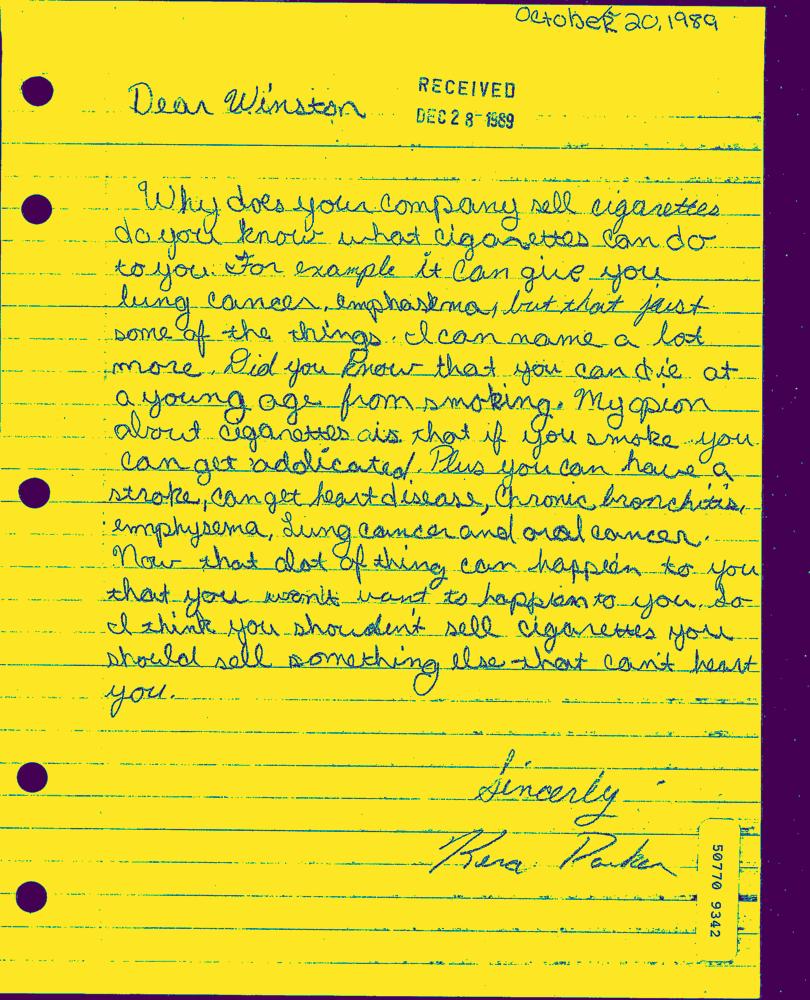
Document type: Hand-Written